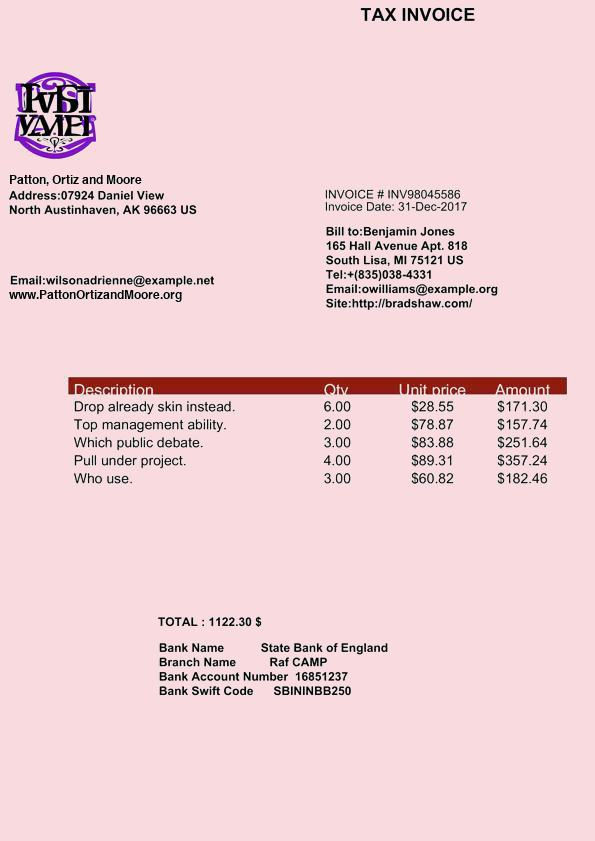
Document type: Invoice